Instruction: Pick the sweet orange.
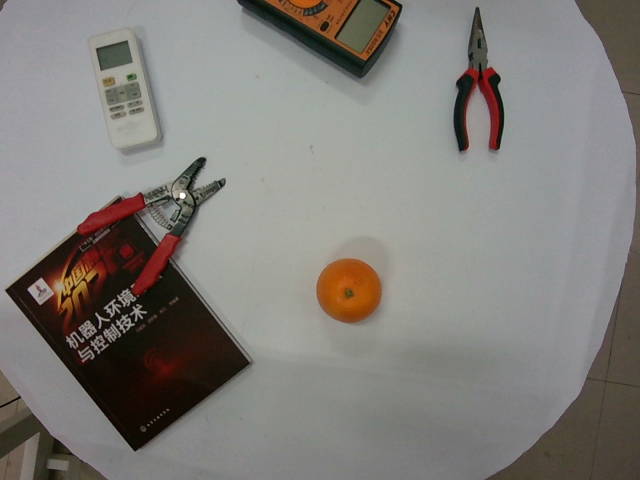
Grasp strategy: vertical